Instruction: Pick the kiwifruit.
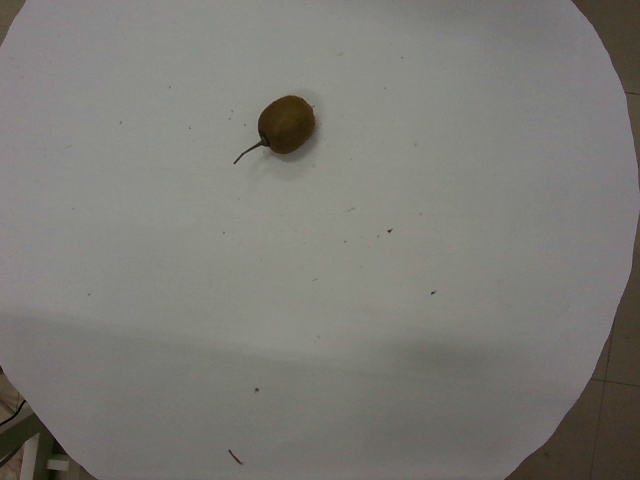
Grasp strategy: vertical